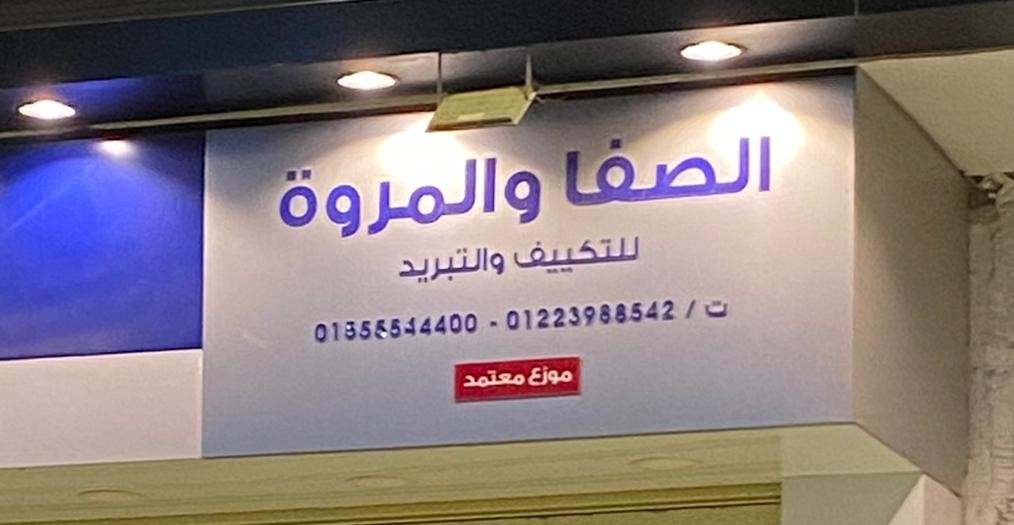
Text in image: الصفا والمروة للتكييف والتبريد ت موزع معتمد 01223988542 01555544400